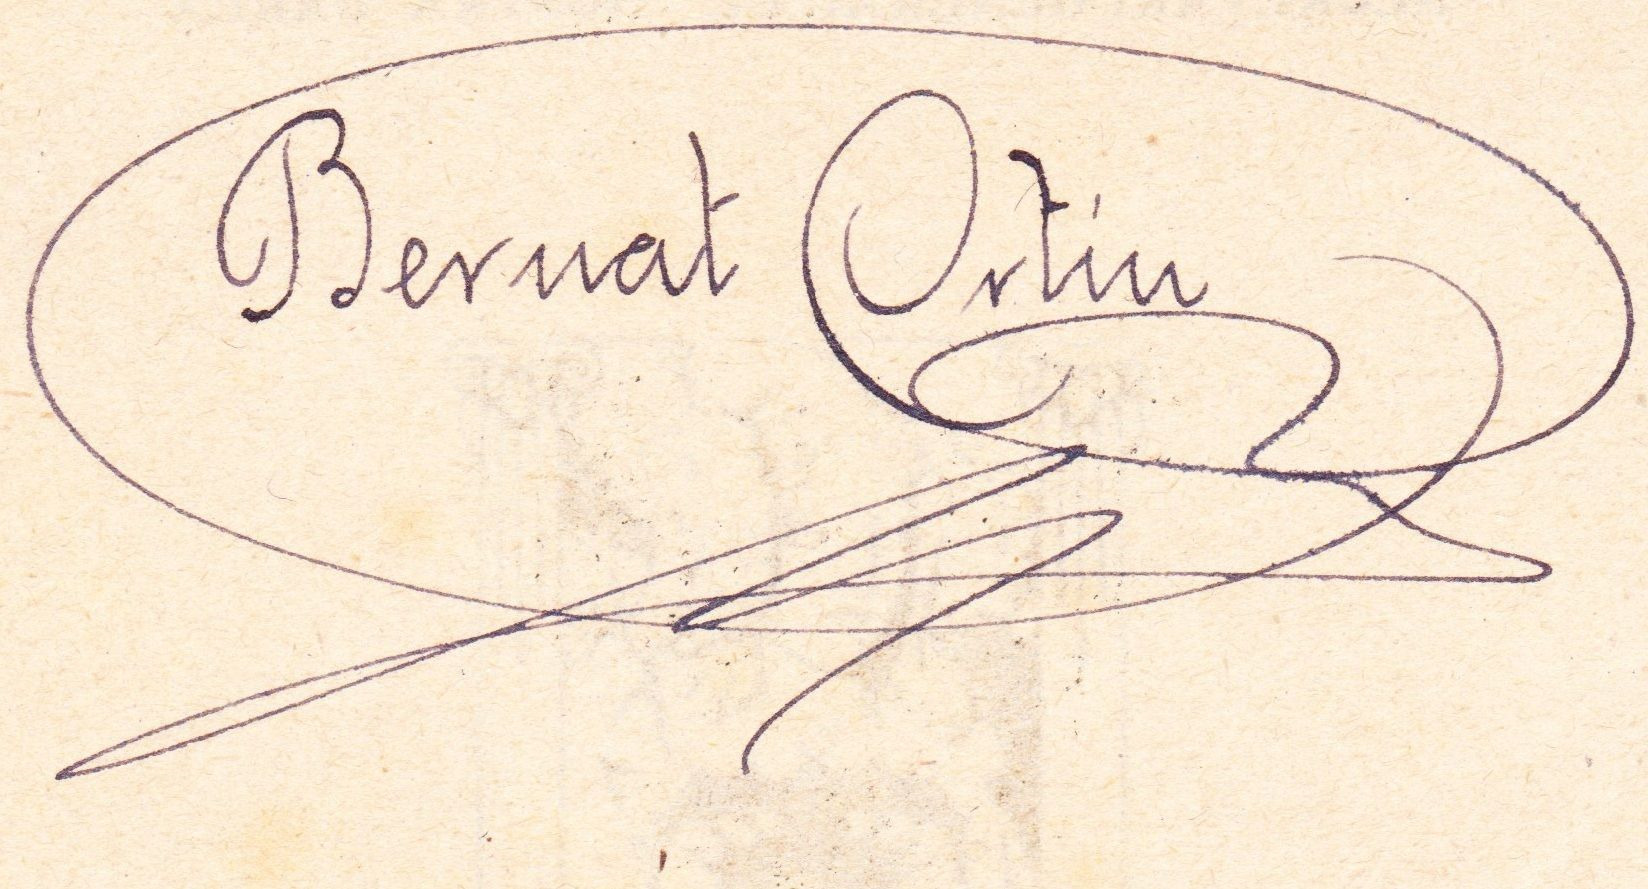
Signature of: bernat ortín benedito